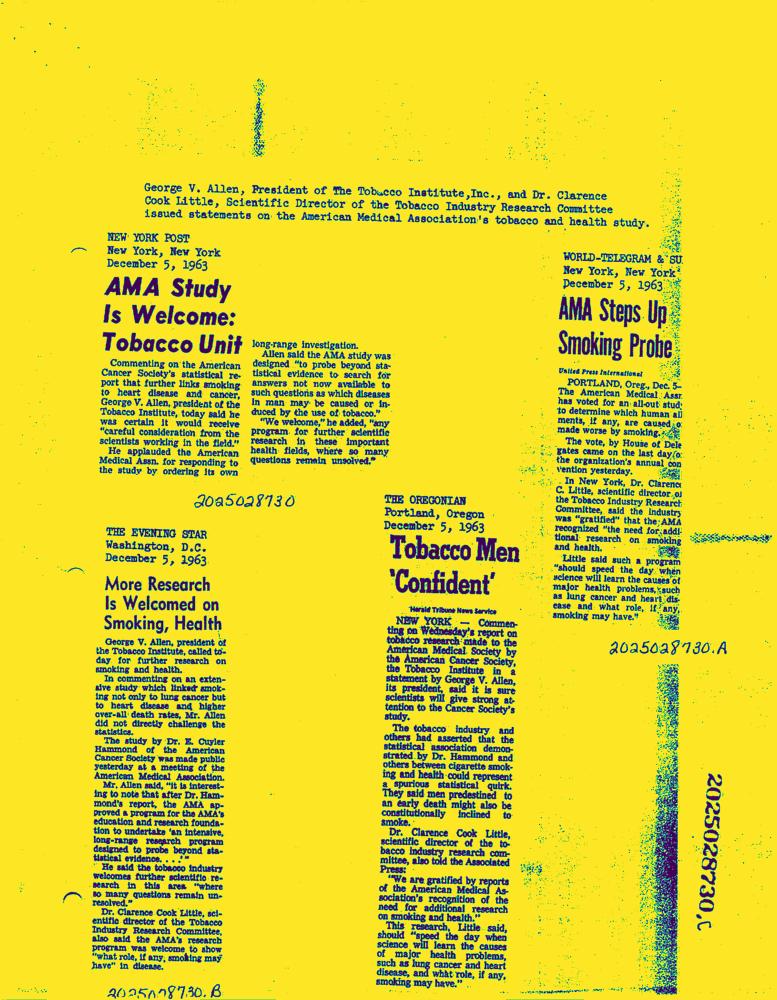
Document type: News-Article